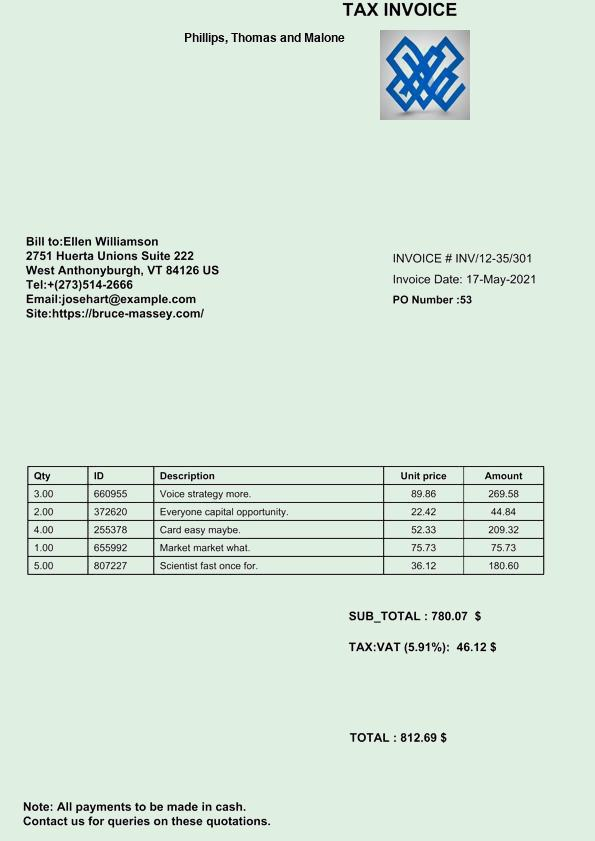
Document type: Invoice